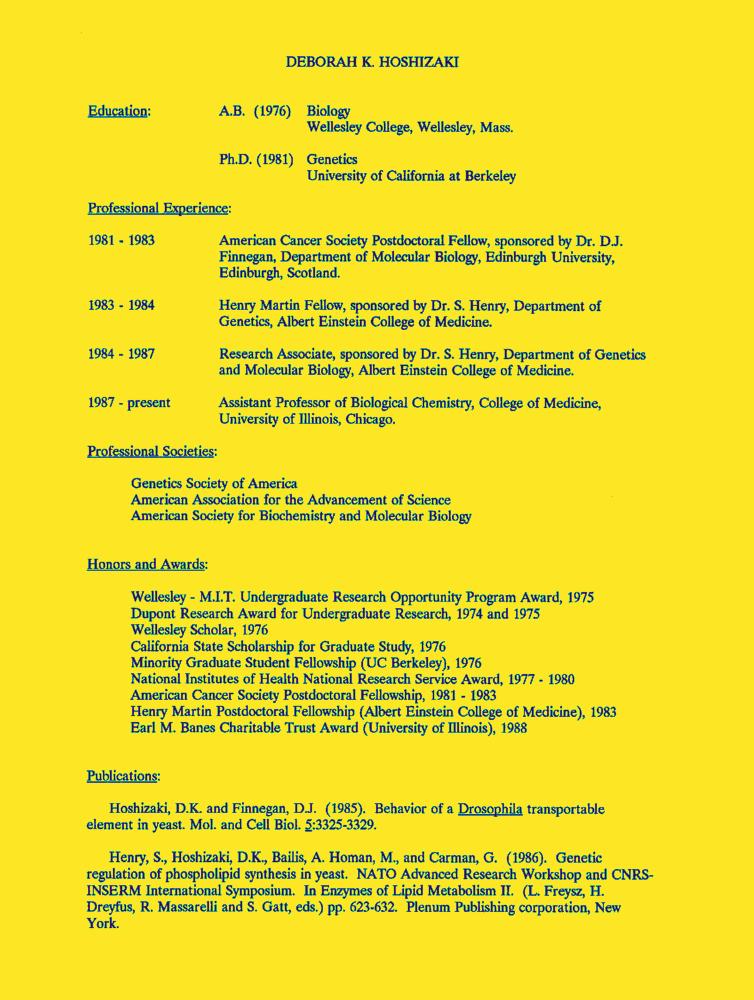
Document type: Resume-Doc